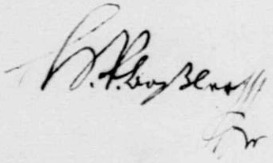
Signature of: heinrich philipp bossler